Question: What appears to be the issue?
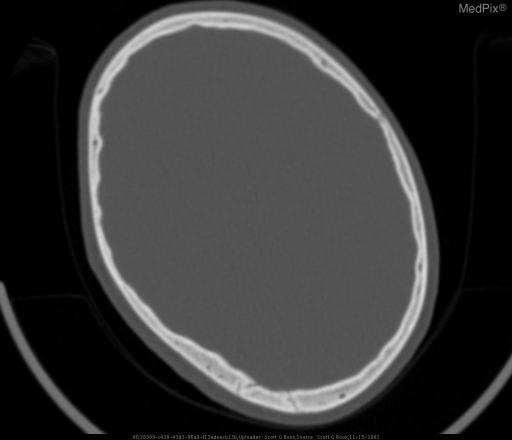
Answer: The findings suggest See Captions.

Saggital suture is displaced laterally and obliquely angled.  The labdoid suture is displaced left posteriorly.  The right coronal suture is fused.
There is a white matter cleft in the right frontal lobe c/w schizencephaly.. Axial CT bone window showing right displacement of the lambdoid suture and absent right coronal suture.. The patient might have a history of 5 y/o former 24 wk prematue infant with 5 mo NICU with multiple medical problems including history of IVH, CP, MR, congenital cardiac defects including PDA and ASD, and 47 XXY.  Patient's twin was stillborn. Patient presents with recent history of siezures and a progressively oddly shaped head..